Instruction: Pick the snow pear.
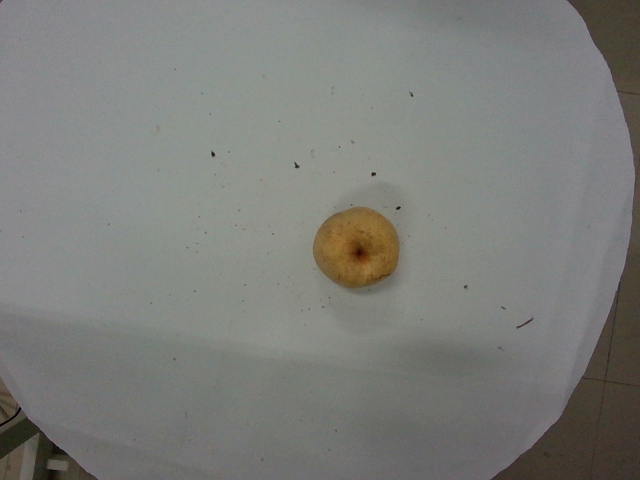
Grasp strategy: vertical